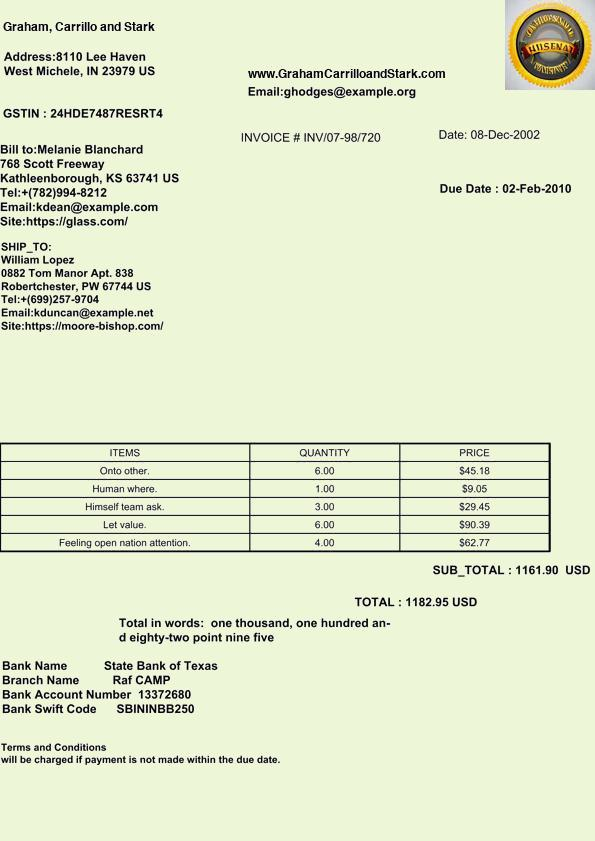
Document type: Invoice